Question: In what way does the history help explain the case?
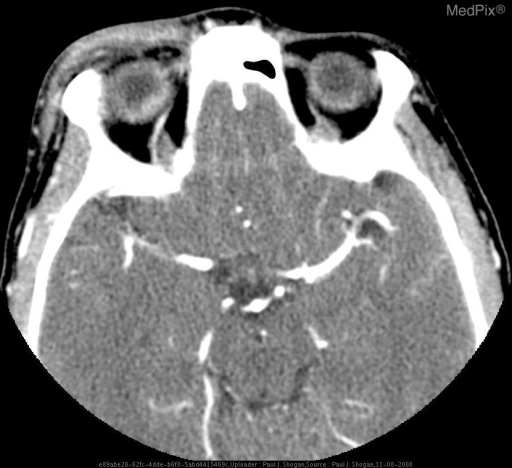
Answer: The patient's history of 58 yo woman with orbital cellulitis preceded by open lesion inferior to right eye. is key in understanding the case.